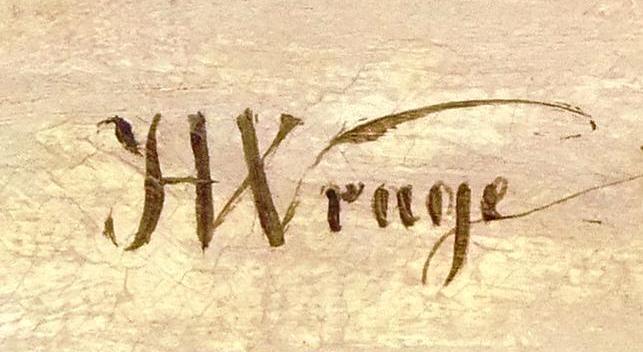
Signature of: hinrich wrage